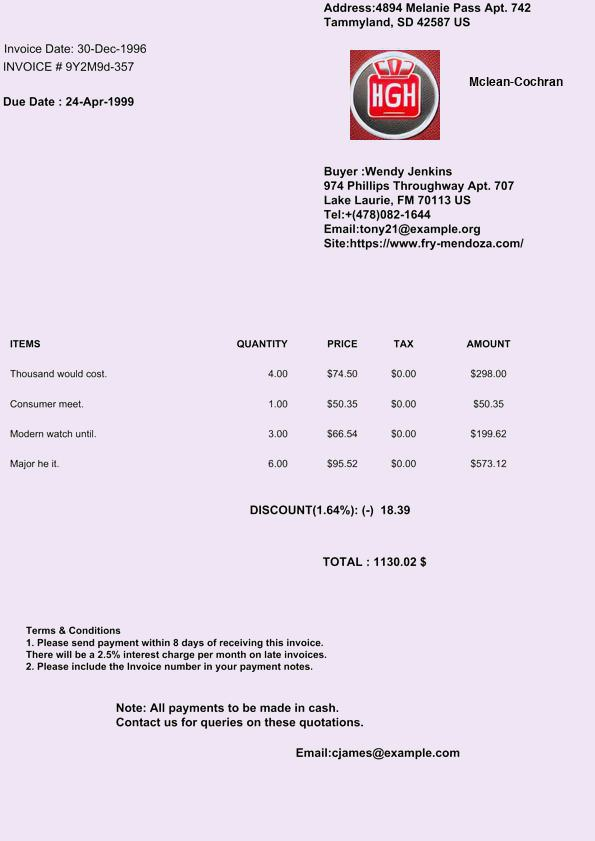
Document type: Invoice